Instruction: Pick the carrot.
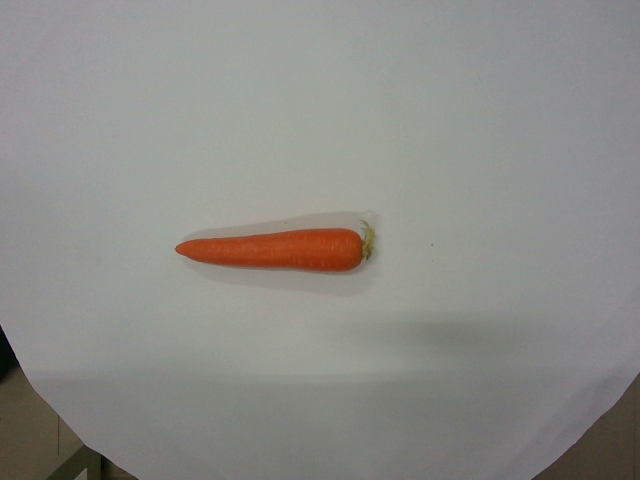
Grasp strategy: vertical